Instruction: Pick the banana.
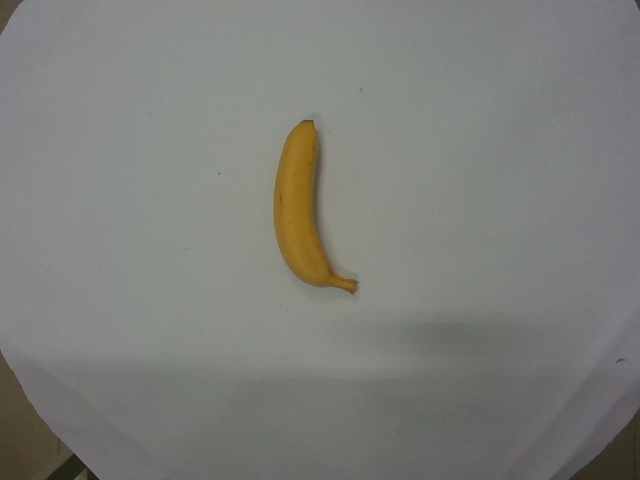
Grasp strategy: vertical